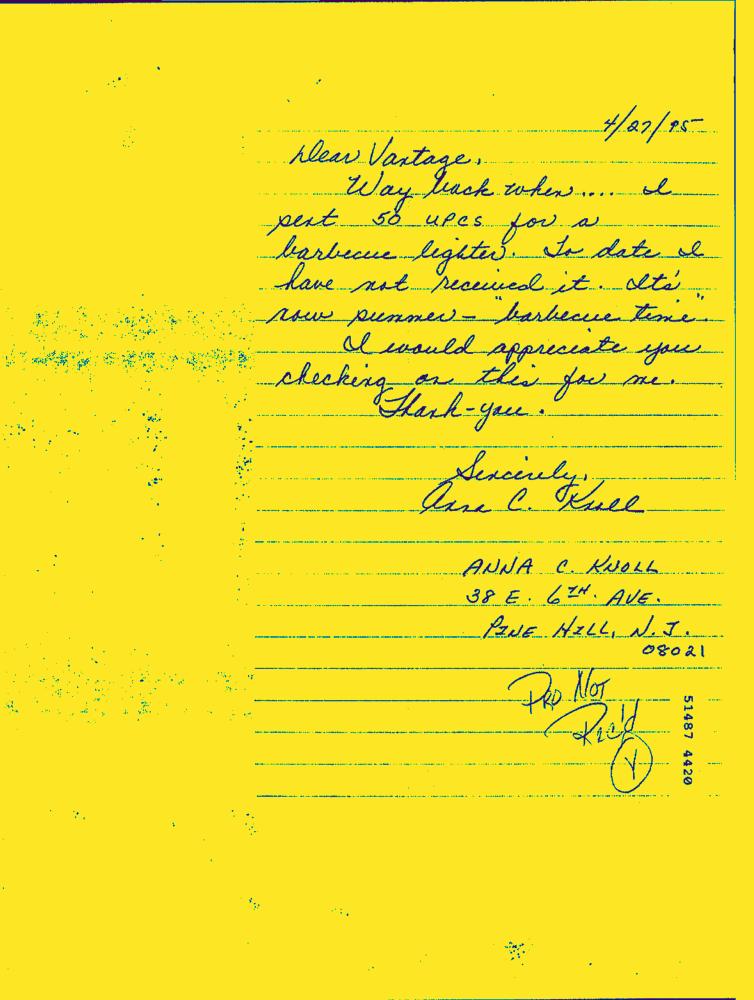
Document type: Hand-Written